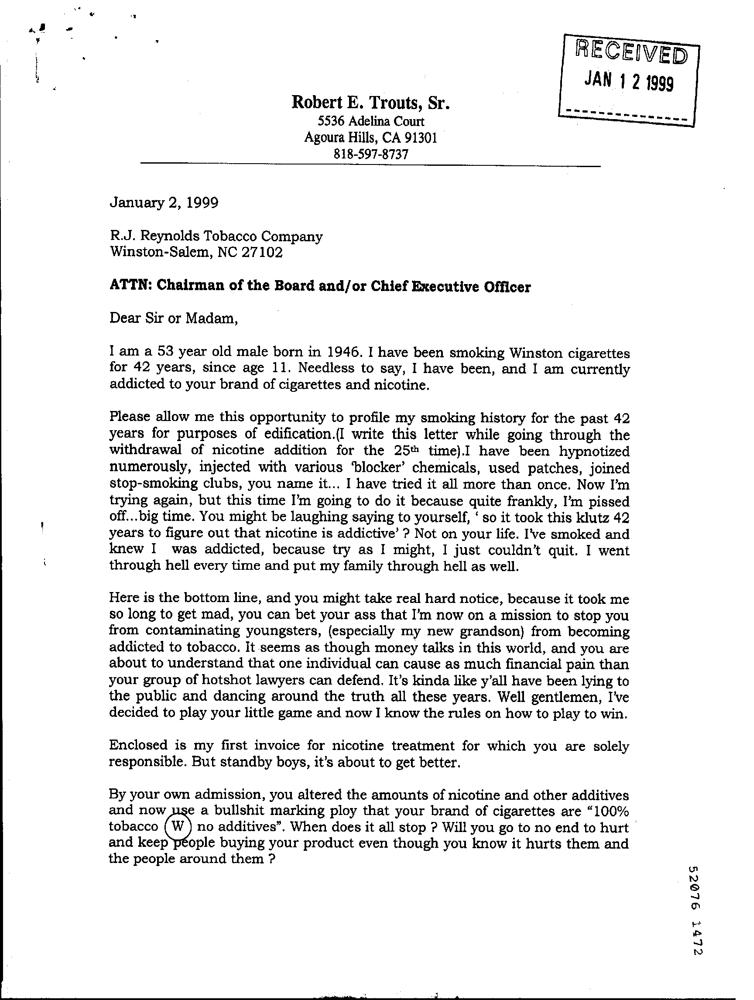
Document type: Invoice